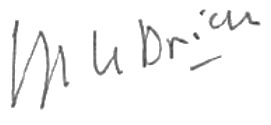
Signature of: jean yves le drian